Question: What do the imaging results show?
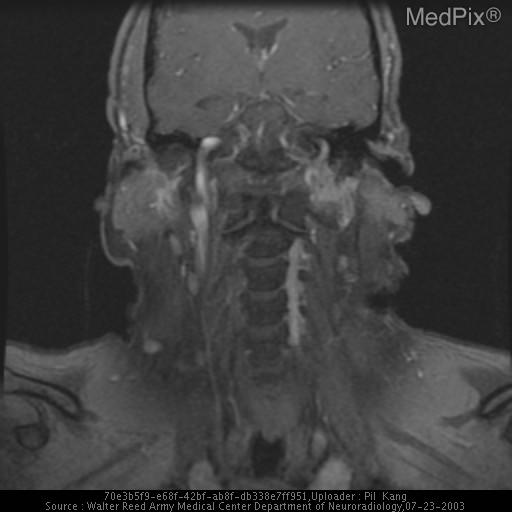
Answer: The imaging shows Multiple MR sequences of the neck demonstrate a lobulated mass at the prior surgical site with intermediate T1 signal, high T2 signal, and enhancement.  Is this recurrence or changes induced by surgery and/or radiation?

Coregistered SPECT/CT images after the administration of In-111-octreotide demonstrates a focus of increased radiotracer uptake at the left neck corresponding to the area in question demonstrated on MR.  This is a recurrence of patient's known paraganglioma. Multiple MR sequences demonstrate a mass-like area at the left suprahyoid neck known to be the patient's prior surgical site for removal of a paraganglioma, demonstrating intermediate T1 signal, high T2 signal, and enhancement.  Is this recurrence or surgical and/or radiation-induced change?.